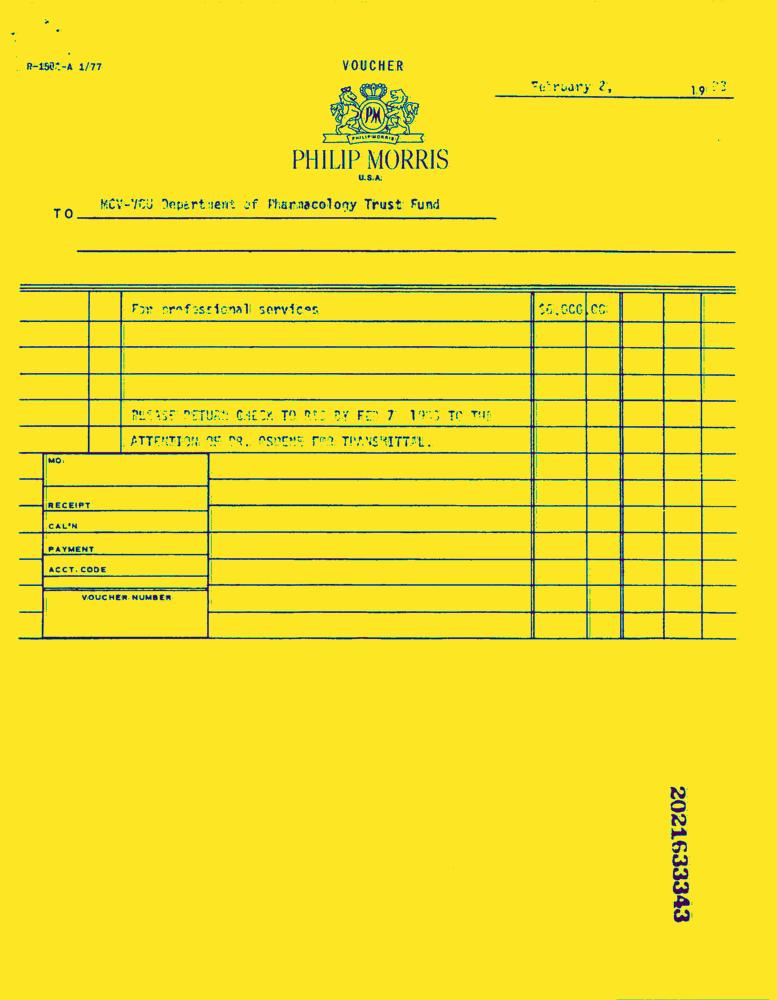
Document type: Invoice-Doc